Patient: Female, age 75
A 75-year-old woman was admitted to our institution with a 2-week history of cough, sputum production, and fever. She had undergone right middle and right lower lobectomy for a double lung cancer 13 years earlier and recently underwent chemotherapy for tumor recurrence in the right thoracic cavity just before admission. On physical examination, the patient was thin with a body mass index of 16.9. She was febrile, with a body temperature of 37.8  C, but all other vital signs were normal. Vesicular sounds were weak on right chest auscultation. Chest X-ray and computed tomography (CT) revealed that compared with a previous study, there was a new contractive consolidation with cavity in the remaining right upper lobe (Fig. 1). Laboratory tests showed elevation of inflammatory markers: white blood cell count (WBC) 9180/muL and C-reactive protein (CRP) 9.87 mg/dL. We clinically diagnosed bacterial pneumonia; intravenous imipenem (IPM)/cilastatin (CS) was administered, but symptoms did not improve. Since fungal infection was a differential diagnosis of the CT findings, we added micafungin (MCFG). Treatment with IPM/CS and MCFG was continued for 2 weeks, but there was no improvement.
On further test, 3 sputum acid-fast bacillus (AFB) smears yielded a positive result of 2+, but polymerase chain reaction for tuberculosis and Mycobacterium avium complex (MAC) were both negative. We assumed the causative organism to be NTM other than MAC, including the progressive and rapidly growing Mycobacterium abcessus. With this in mind, we continued IPM/CS at 1000 mg/day and started LVFX at 250 mg/day and CAM at 800 mg/day. Symptoms, laboratory tests, and chest X-ray and CT improved after initiation of LVFX and CAM (Fig. 2). AFB culture of all 3 sputum specimens was positive for NTM. DNA-DNA hybridization (DDH mycobacteria; Kyokuto Pharmaceuticals, Tokyo, Japan) identified M. triviale in one sputum specimen, but could not detect the specific NTM from the other two specimens. We assumed negative conversion of sputum AFB smear, and culture was noted 2 weeks after initiating pharmacotherapy with LVFX and CAM. We considered that the pathogenic bacteria do not contradict M. triviale by the result of DNA-DNA hybridization and the clinical course.
We suggested additional intake of anti-tuberculosis drugs, but the patient declined and we reluctantly continued treatment with only LVFX and CAM for 12 months; IPM/CS were discontinued after symptom resolution. Twelve months after completing pharmacotherapy with LVFX and CAM, there have been no clinical manifestations of recurrence and sputum AFB smear and culture have remained negative.
Keywords: mycobacterium triviale, non-tuberculous mycobacteria, respiratory infection
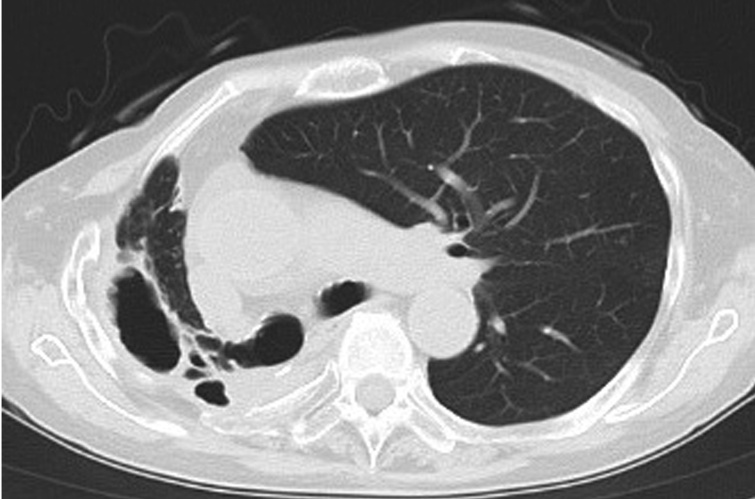
Image caption: Chest X-ray and CT after treatment. A) Chest X-ray after medication shows resolution of the consolidation in the right lung field.